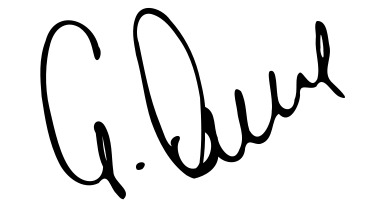
Signature of: sergei yashin